Question: What is the potential diagnosis?
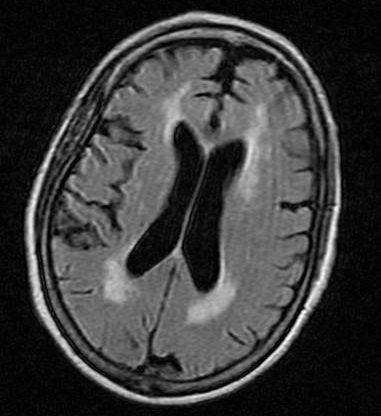
Answer: The possible diagnosis includes •  Chronic Ischemic Changes
•  Transient Ischemic Attack
•  Leukoaraiosis.